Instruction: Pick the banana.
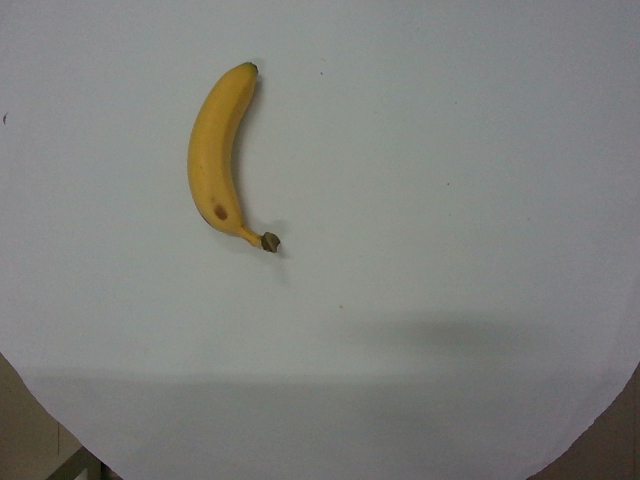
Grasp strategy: vertical